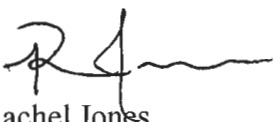
Signature of: rachel jones